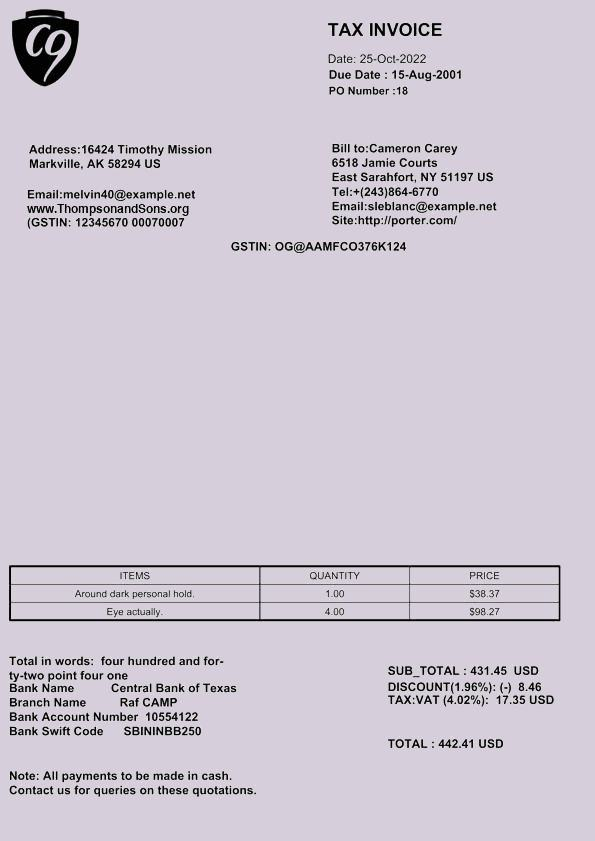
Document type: Invoice